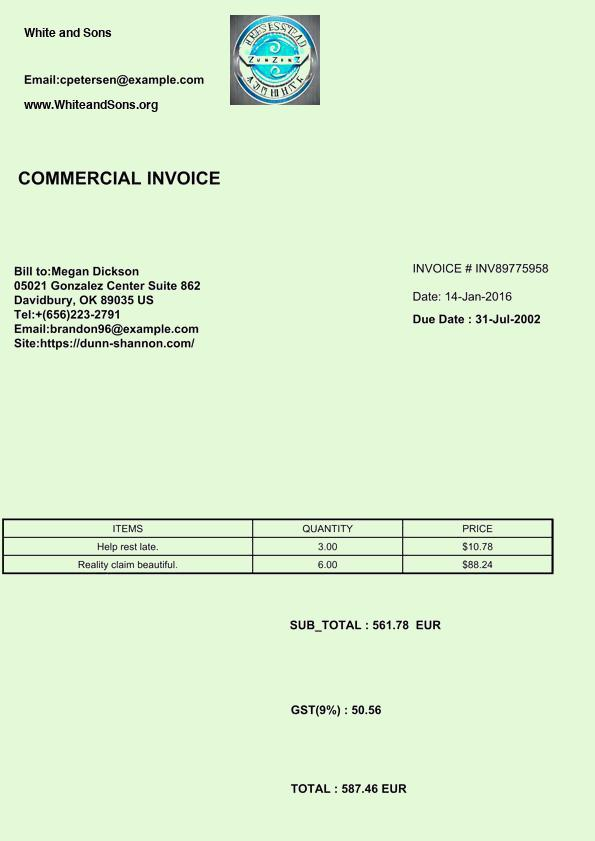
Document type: Invoice